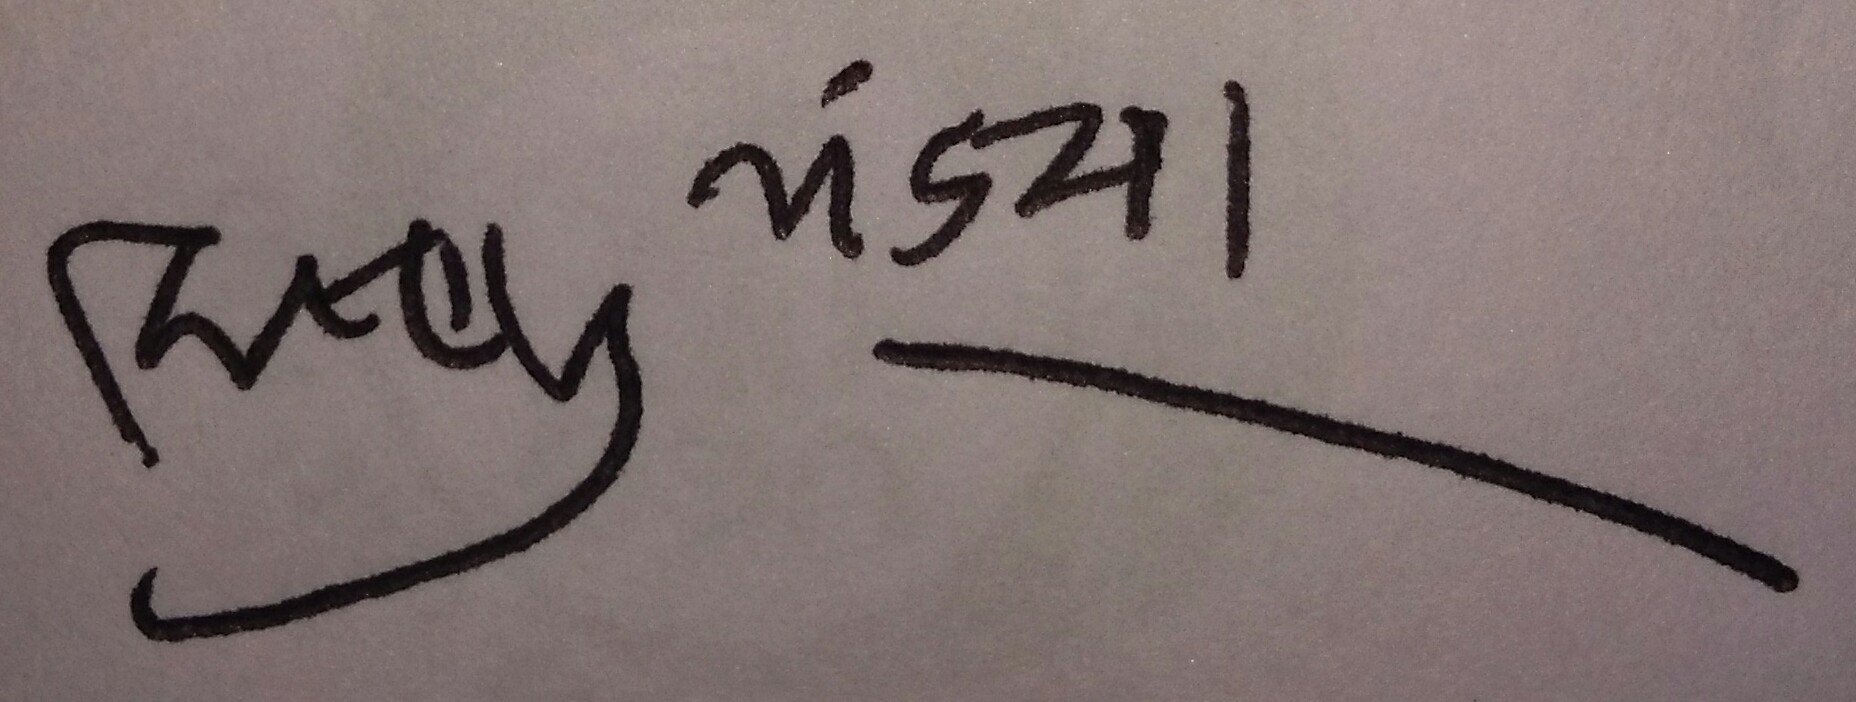
Signature of: vishnu pandya